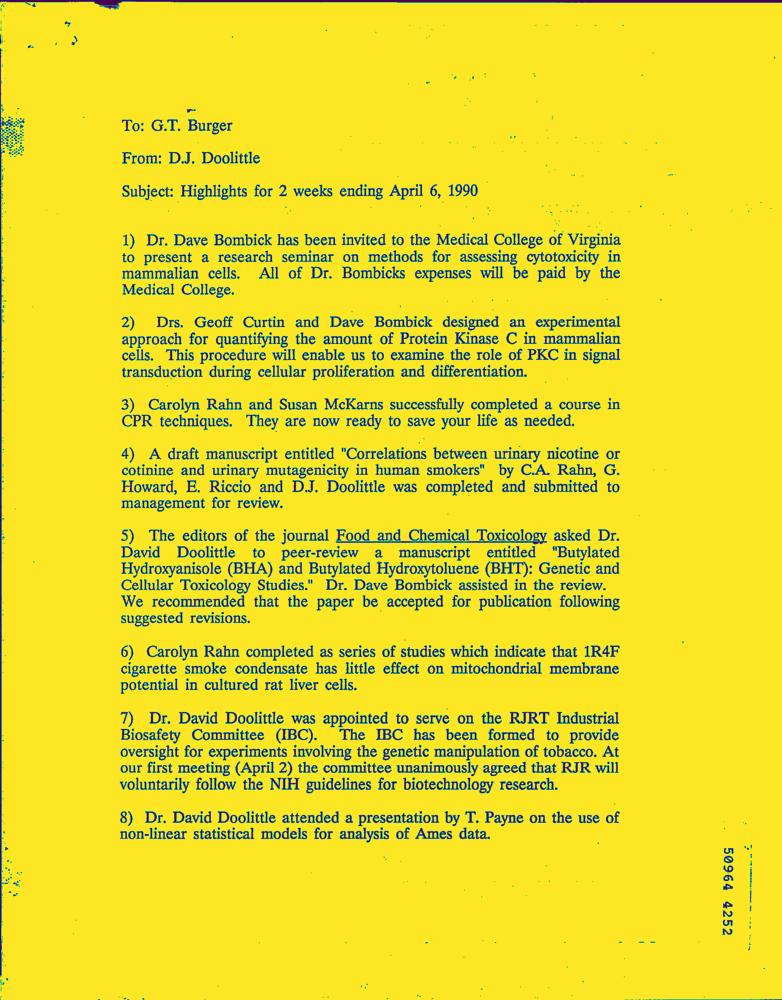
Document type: Letter-Doc